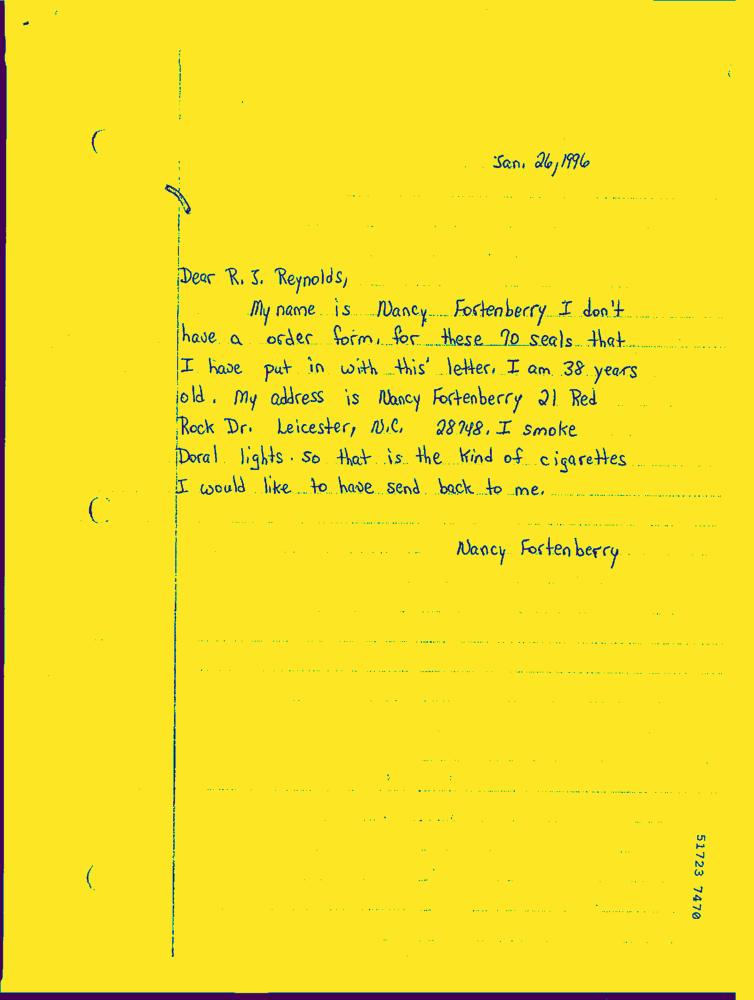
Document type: Hand-Written